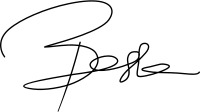
Signature of: bessa myftiu